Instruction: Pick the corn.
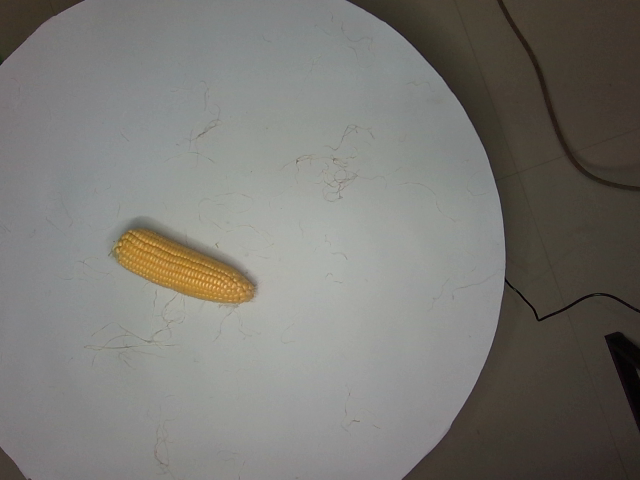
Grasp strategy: vertical